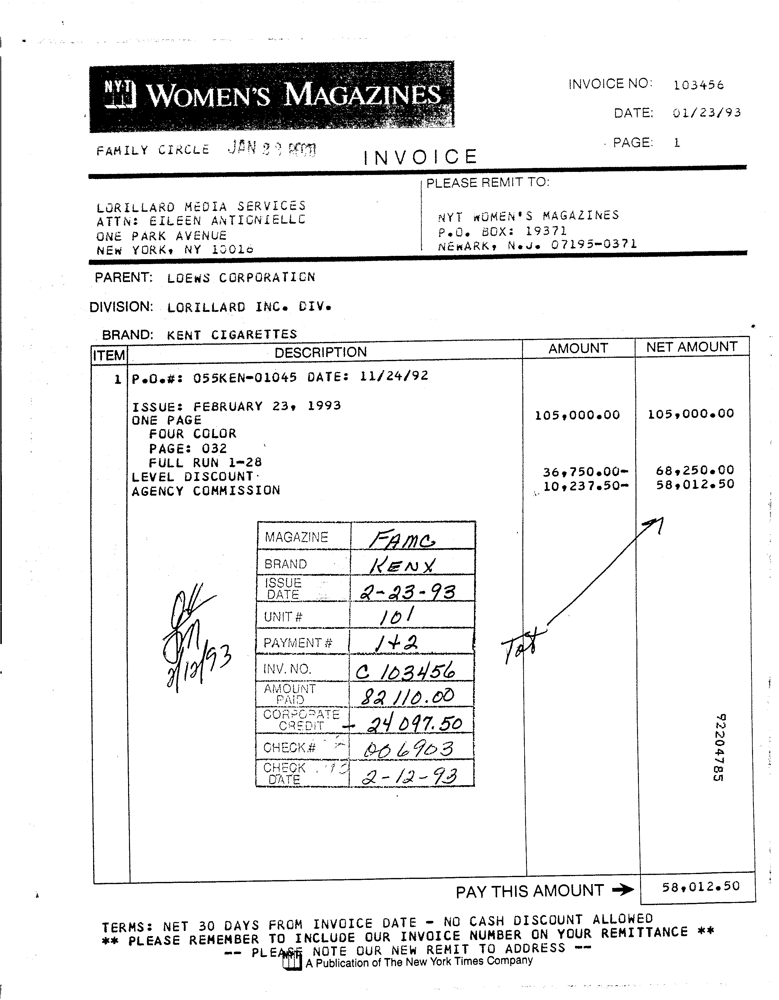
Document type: Invoice